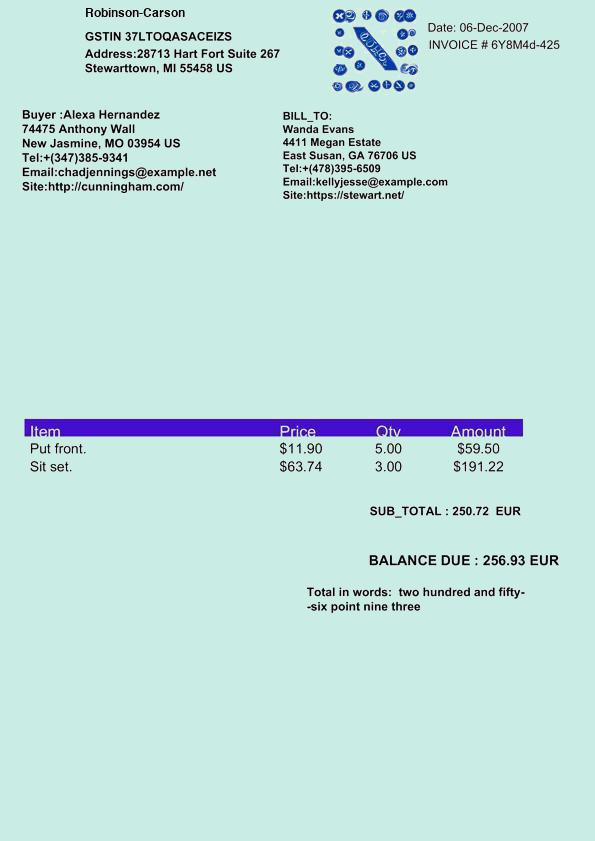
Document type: Invoice